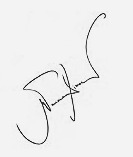
Signature of: mariana ximenes